Question: What is the potential diagnosis?
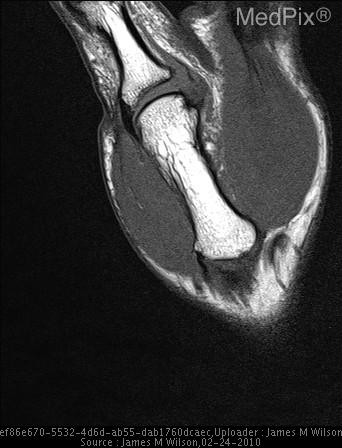
Answer: The possible diagnosis includes Extensor tendon rupture
Fracture.